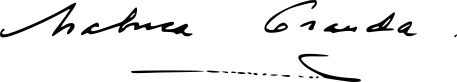
Signature of: chabuca granda